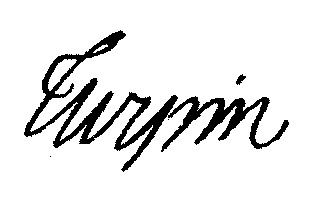
Signature of: charles turpin